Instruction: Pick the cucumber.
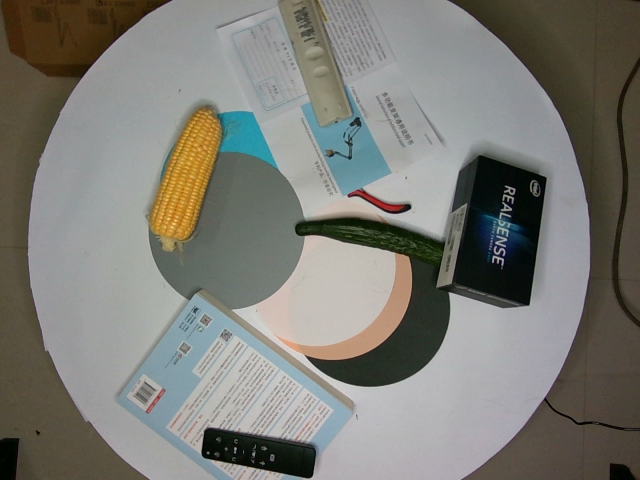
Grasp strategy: vertical